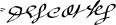
Signature of: rené descartes